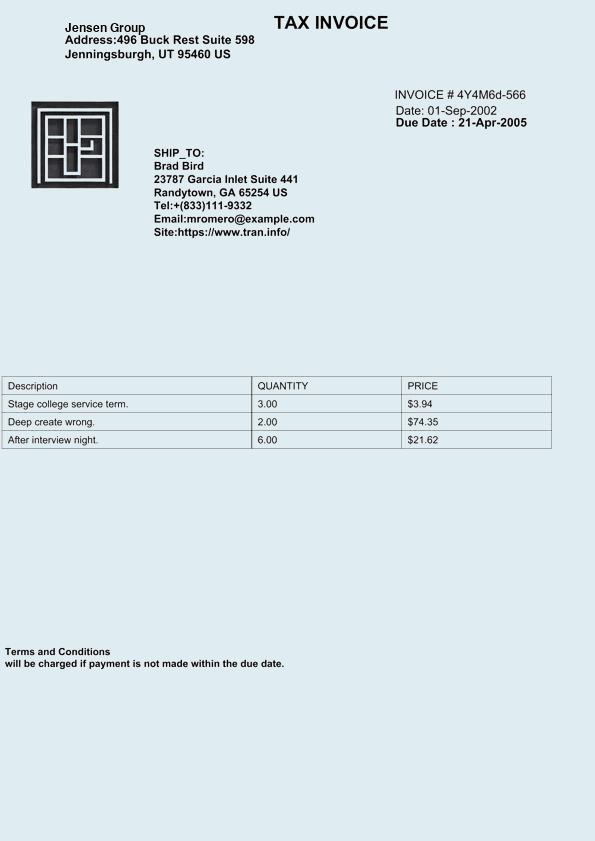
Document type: Invoice